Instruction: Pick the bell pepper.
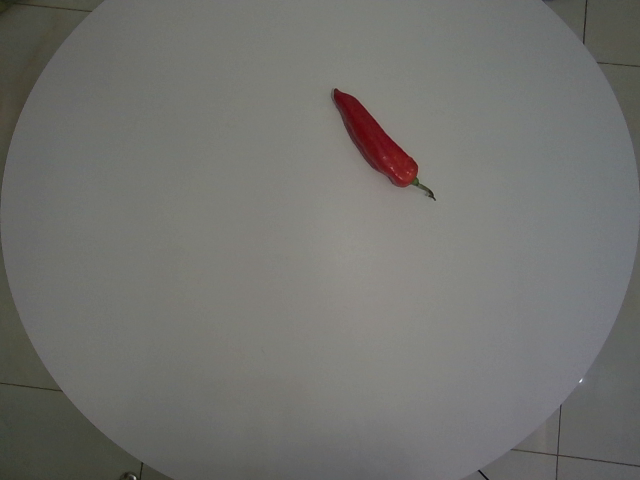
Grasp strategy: vertical